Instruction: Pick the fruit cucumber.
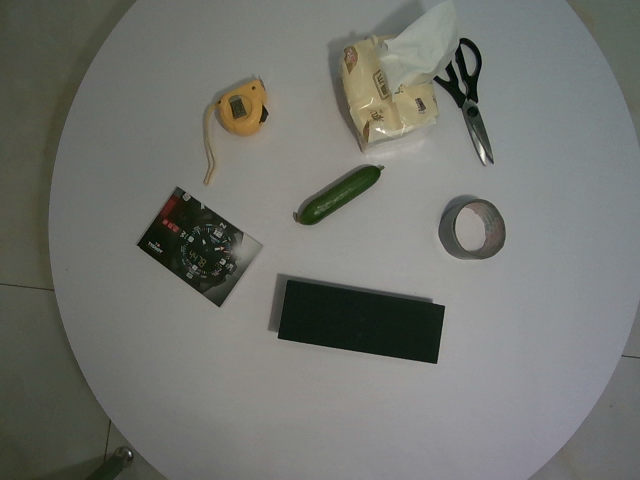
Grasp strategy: vertical